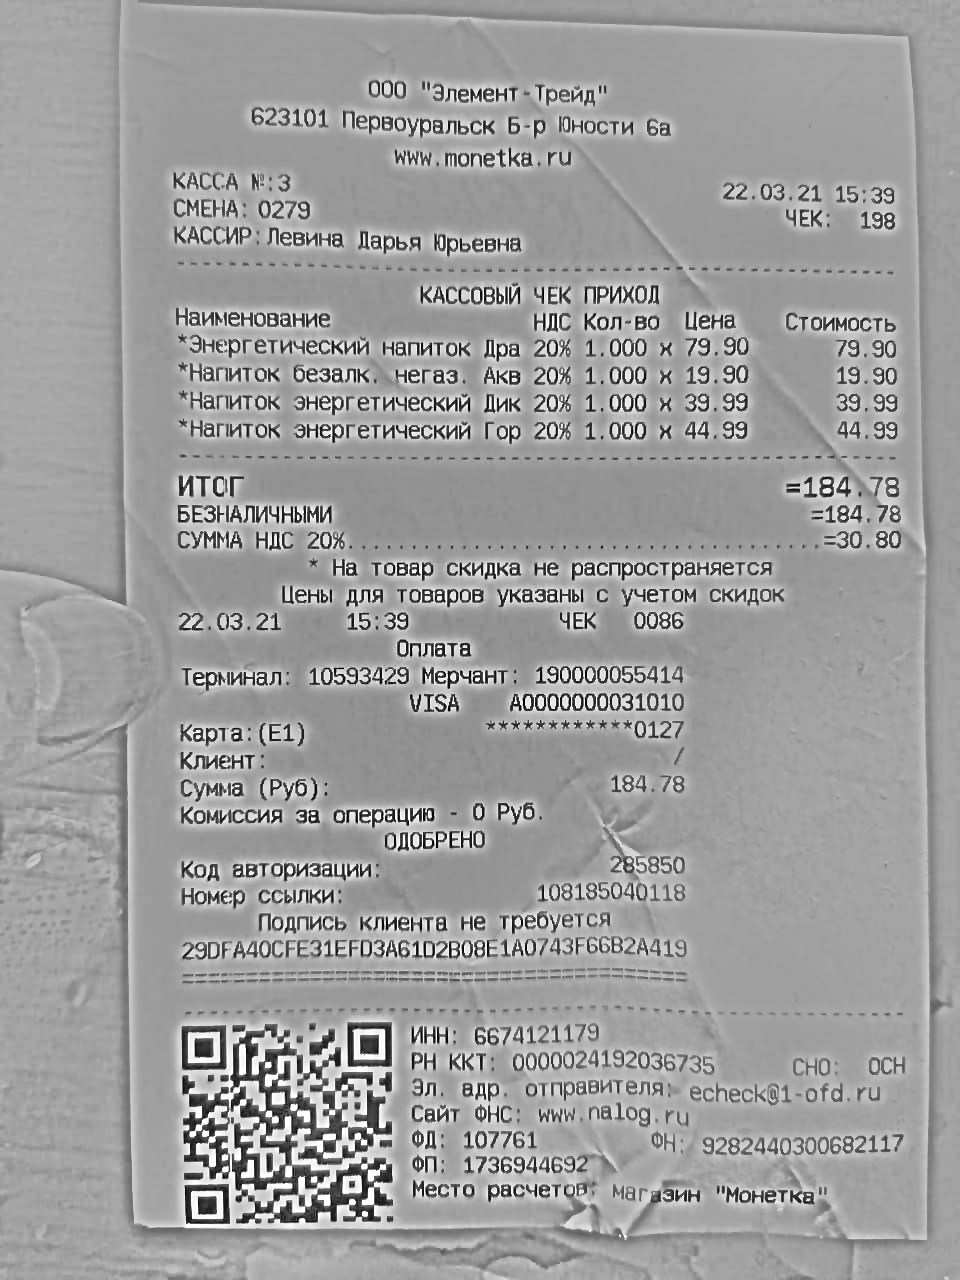
Продавец: ООО "Элемент-Трейд"
ИНН: 6674121179
Дата: 22.03.21
Товары: *Энергетический напиток Дра; *Напиток безалк. негаз. Акв; *Напиток энергетический Дик; *Напиток энергетический Гор
Количество: 1.000; 1.000; 1.000; 1.000
Цена: 79.90; 19.90; 39.99; 44.99
Сумма: 79.90; 19.90; 39.99; 44.99
Итого: 184.78